Question: What type of tax is indicated in the document, personal property or real estate?
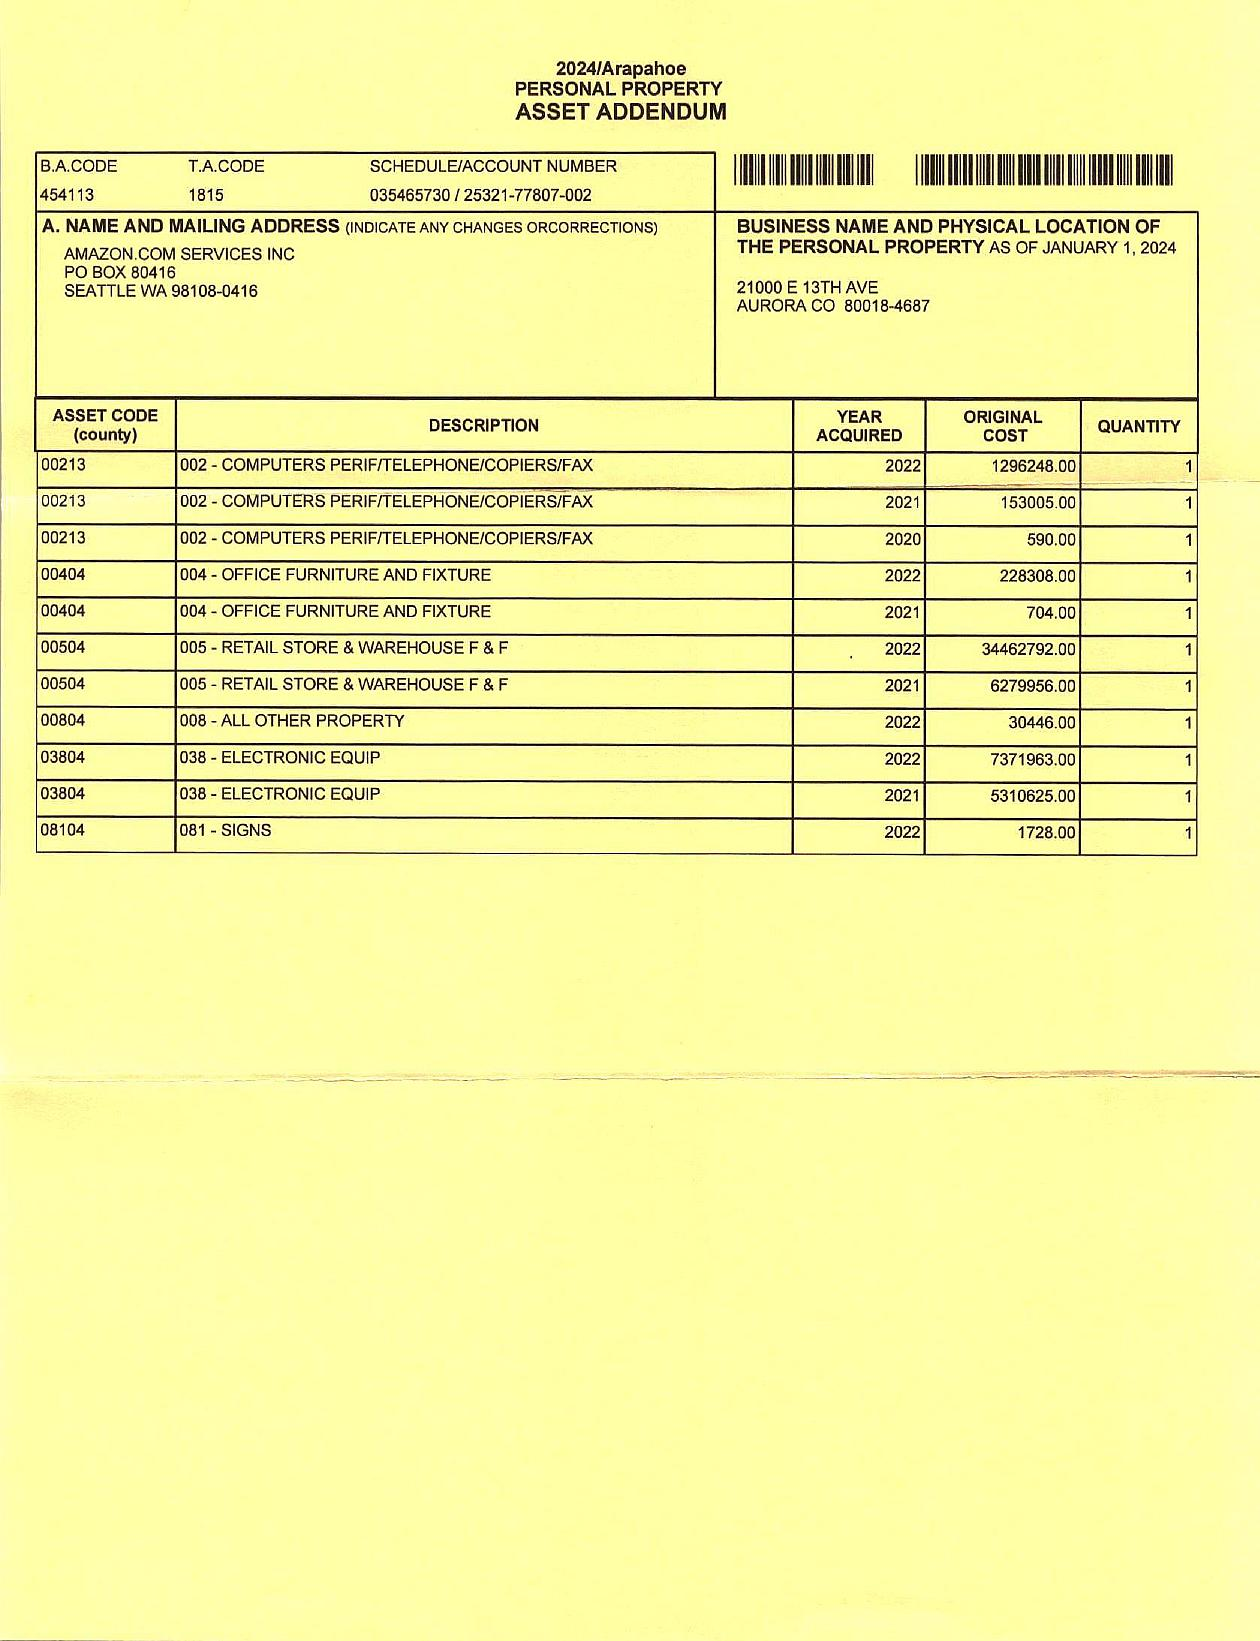
Answer: "PERSONAL PROPERTY"